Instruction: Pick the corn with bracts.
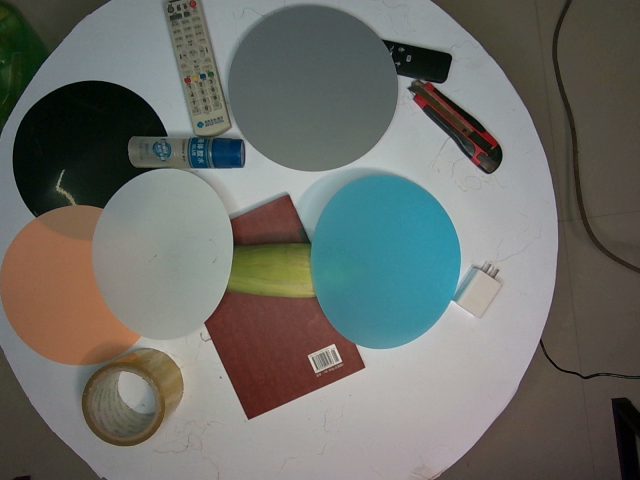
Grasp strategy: vertical